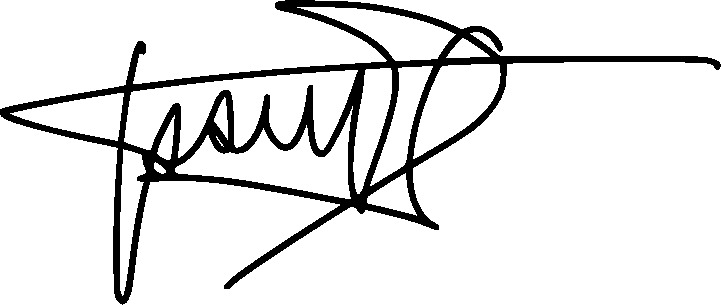
Signature of: lenín moreno